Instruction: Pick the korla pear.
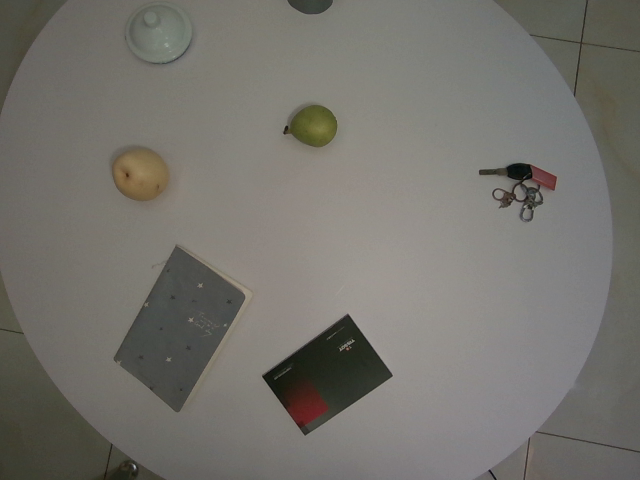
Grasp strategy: vertical